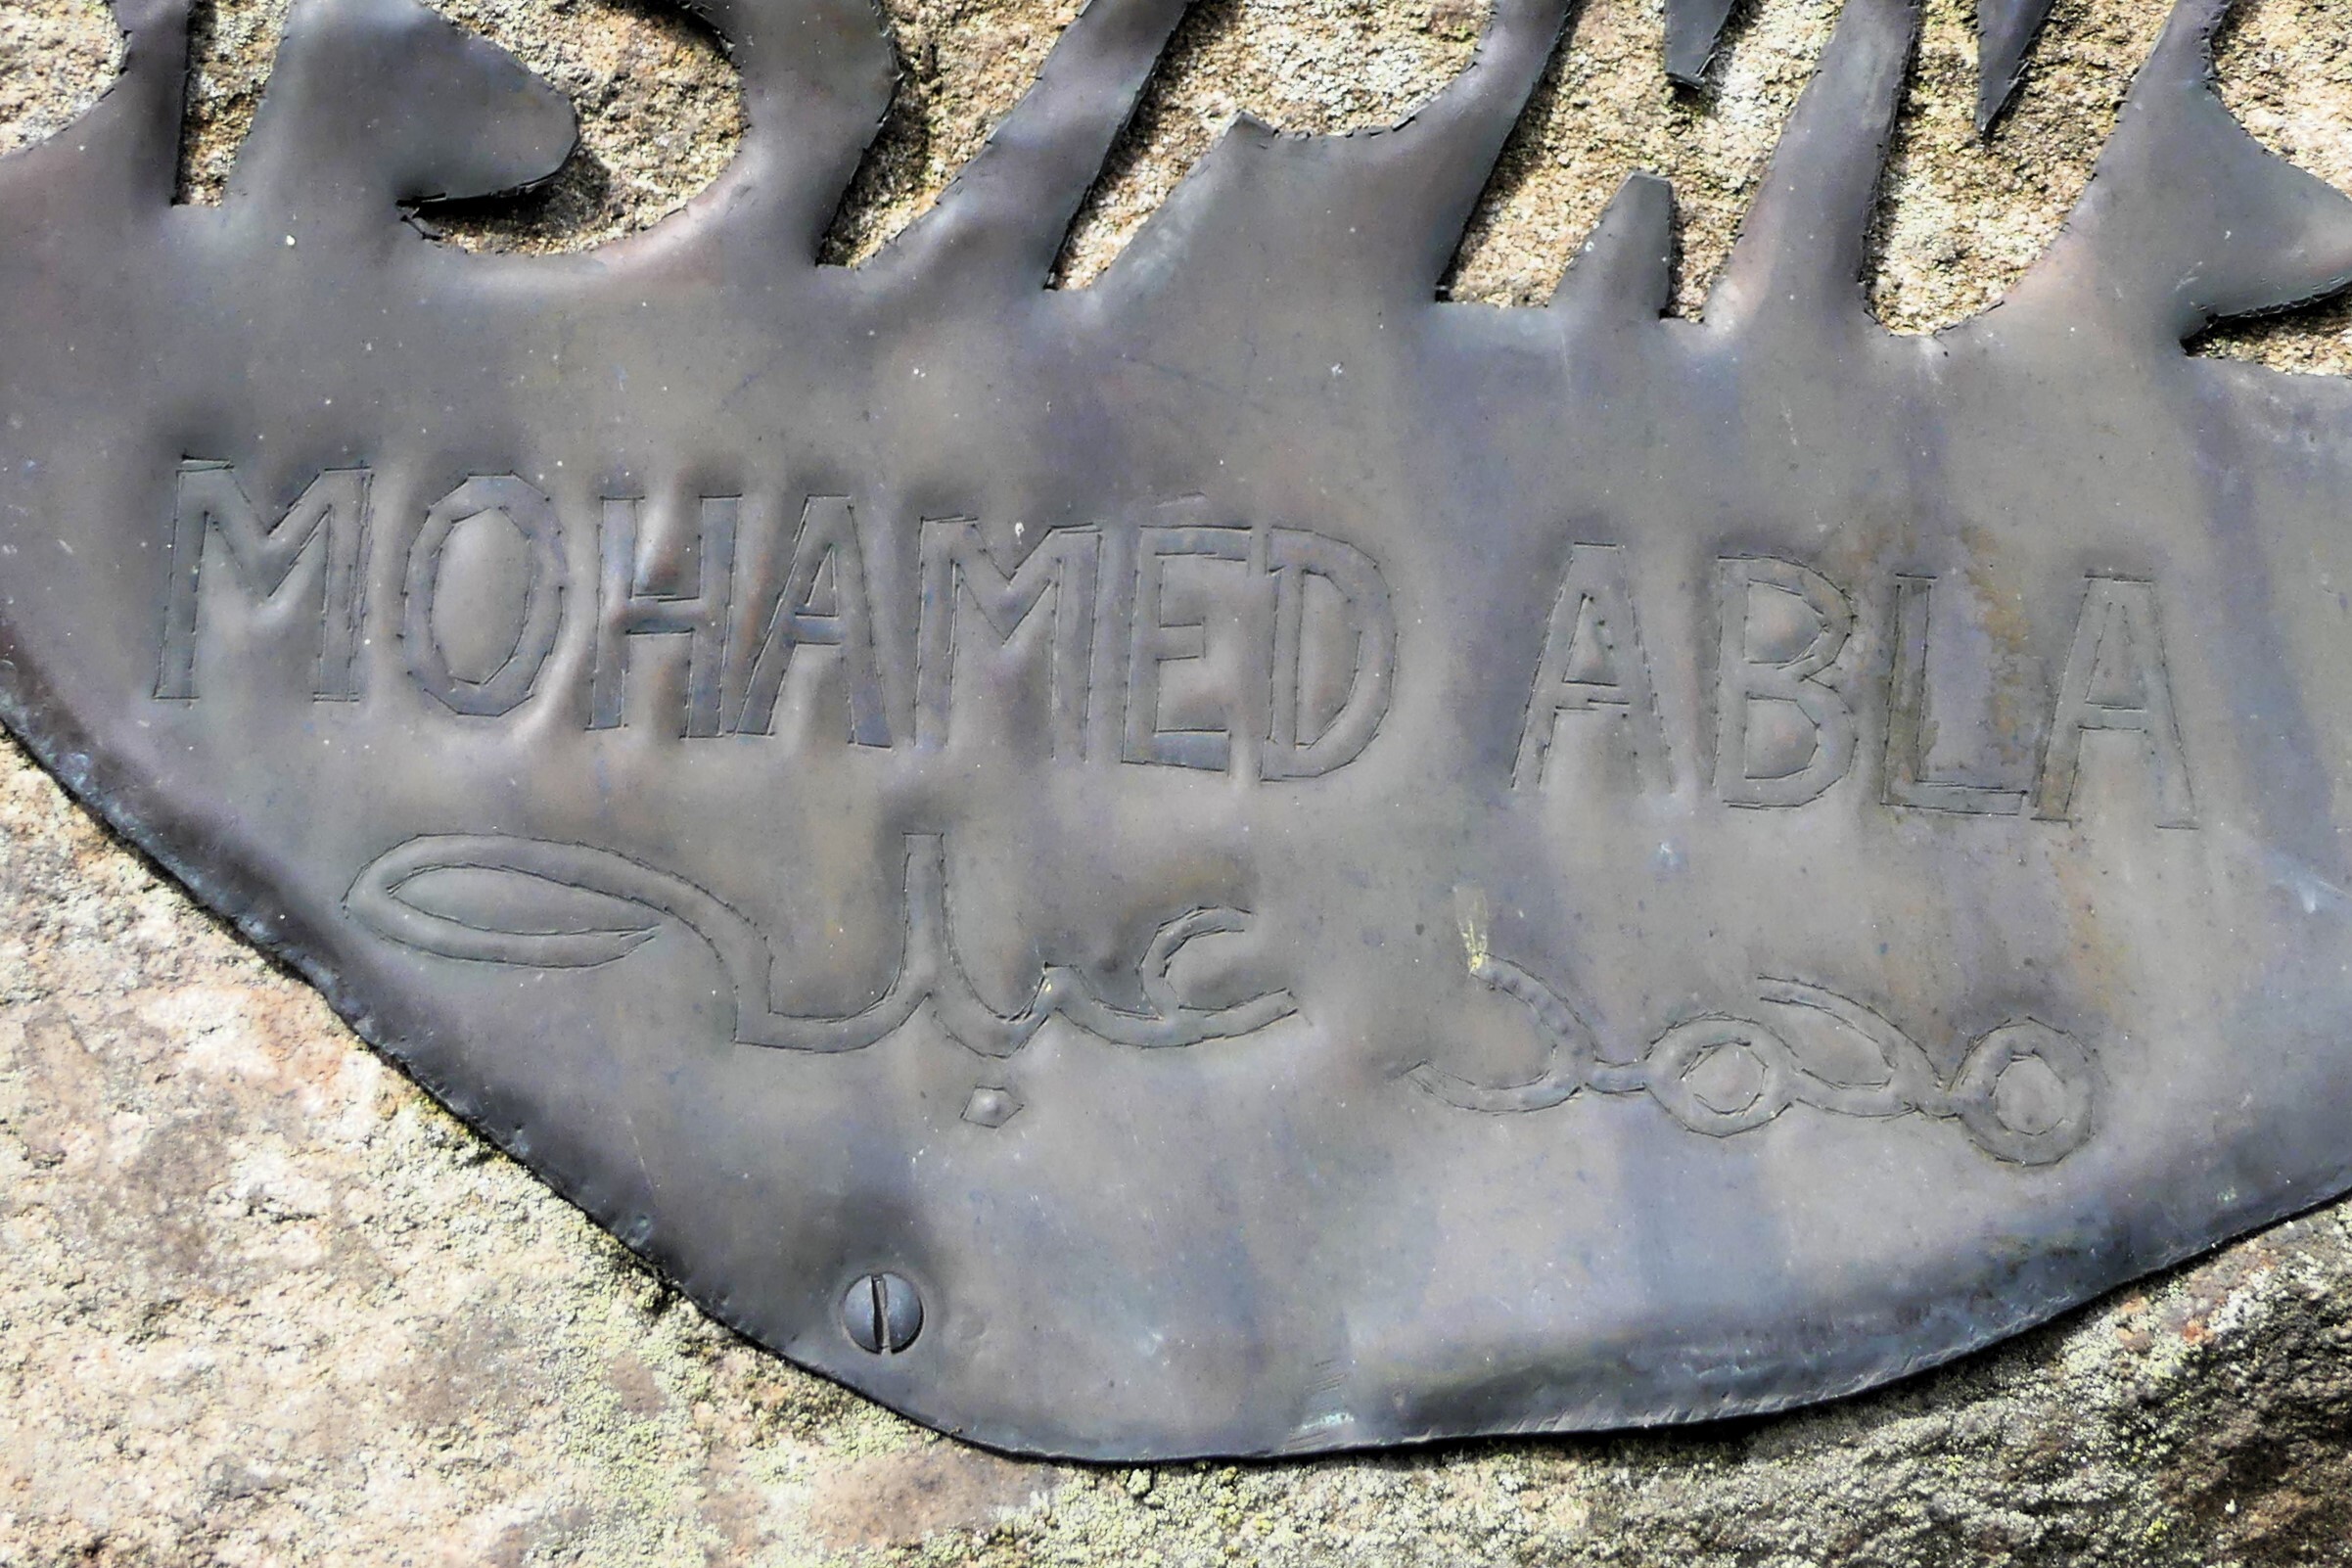
Signature of: mohamed abla